Question: What is the appraised value of the property as recorded in the document?
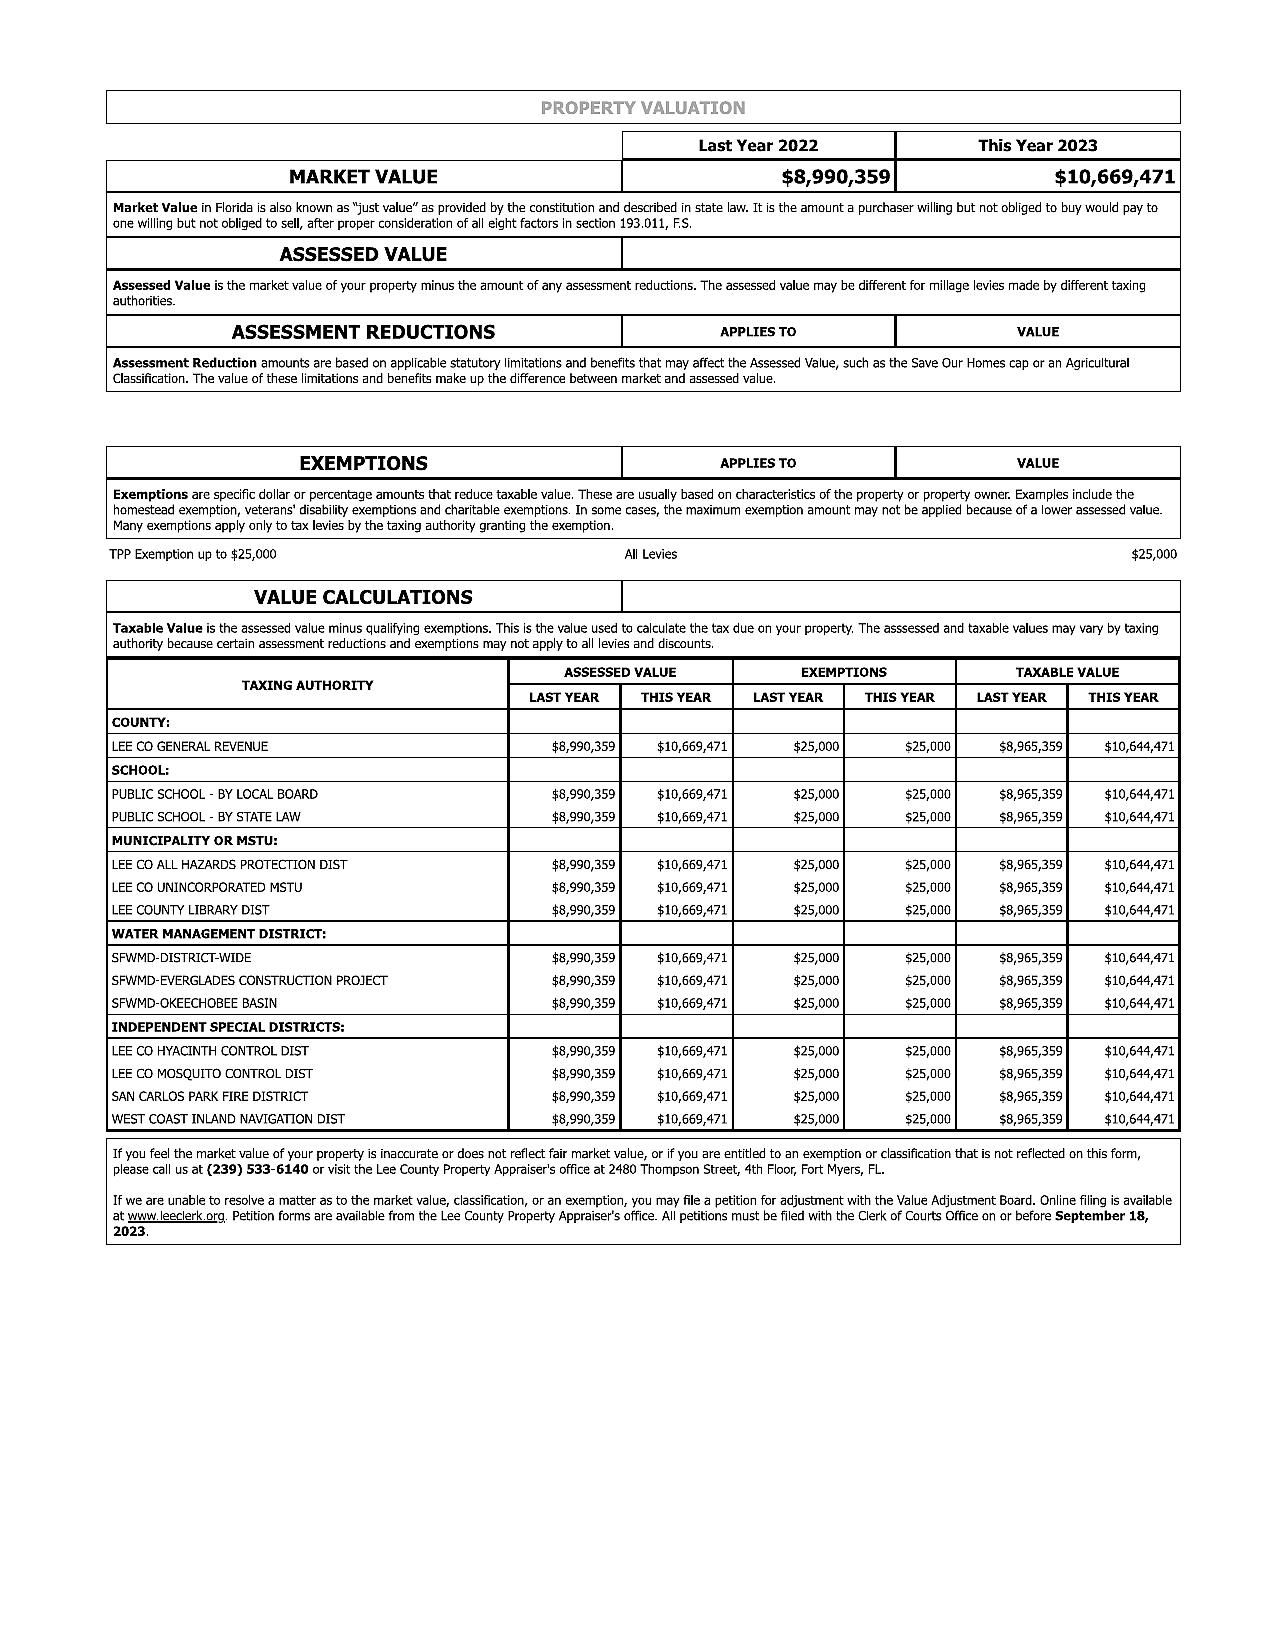
Answer: "$10,669,471 "